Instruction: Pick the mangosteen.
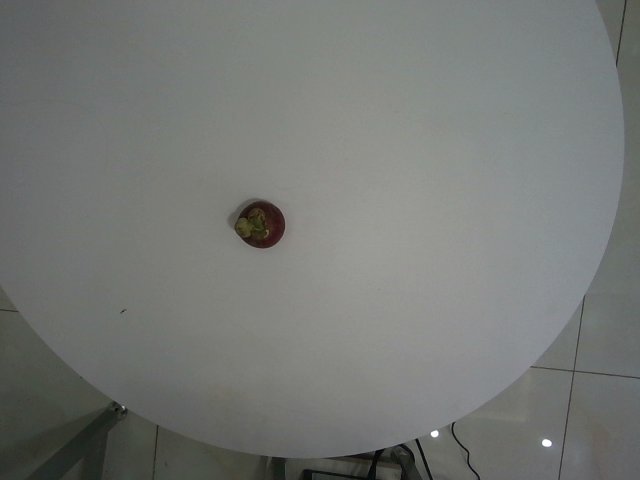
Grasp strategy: vertical